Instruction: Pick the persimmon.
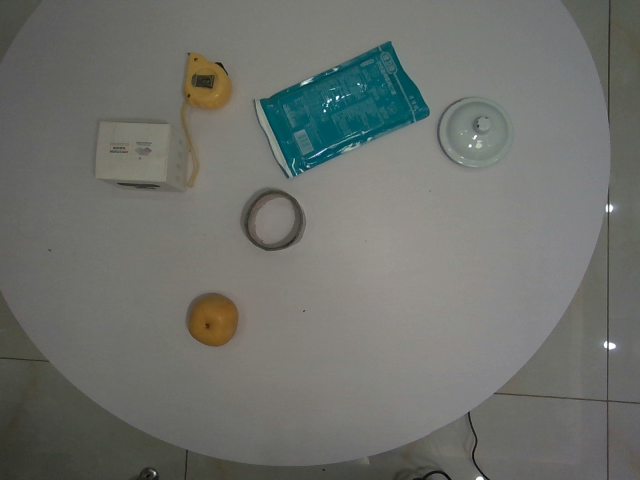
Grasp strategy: vertical